Question: What type of tax is indicated in the document, personal property or real estate?
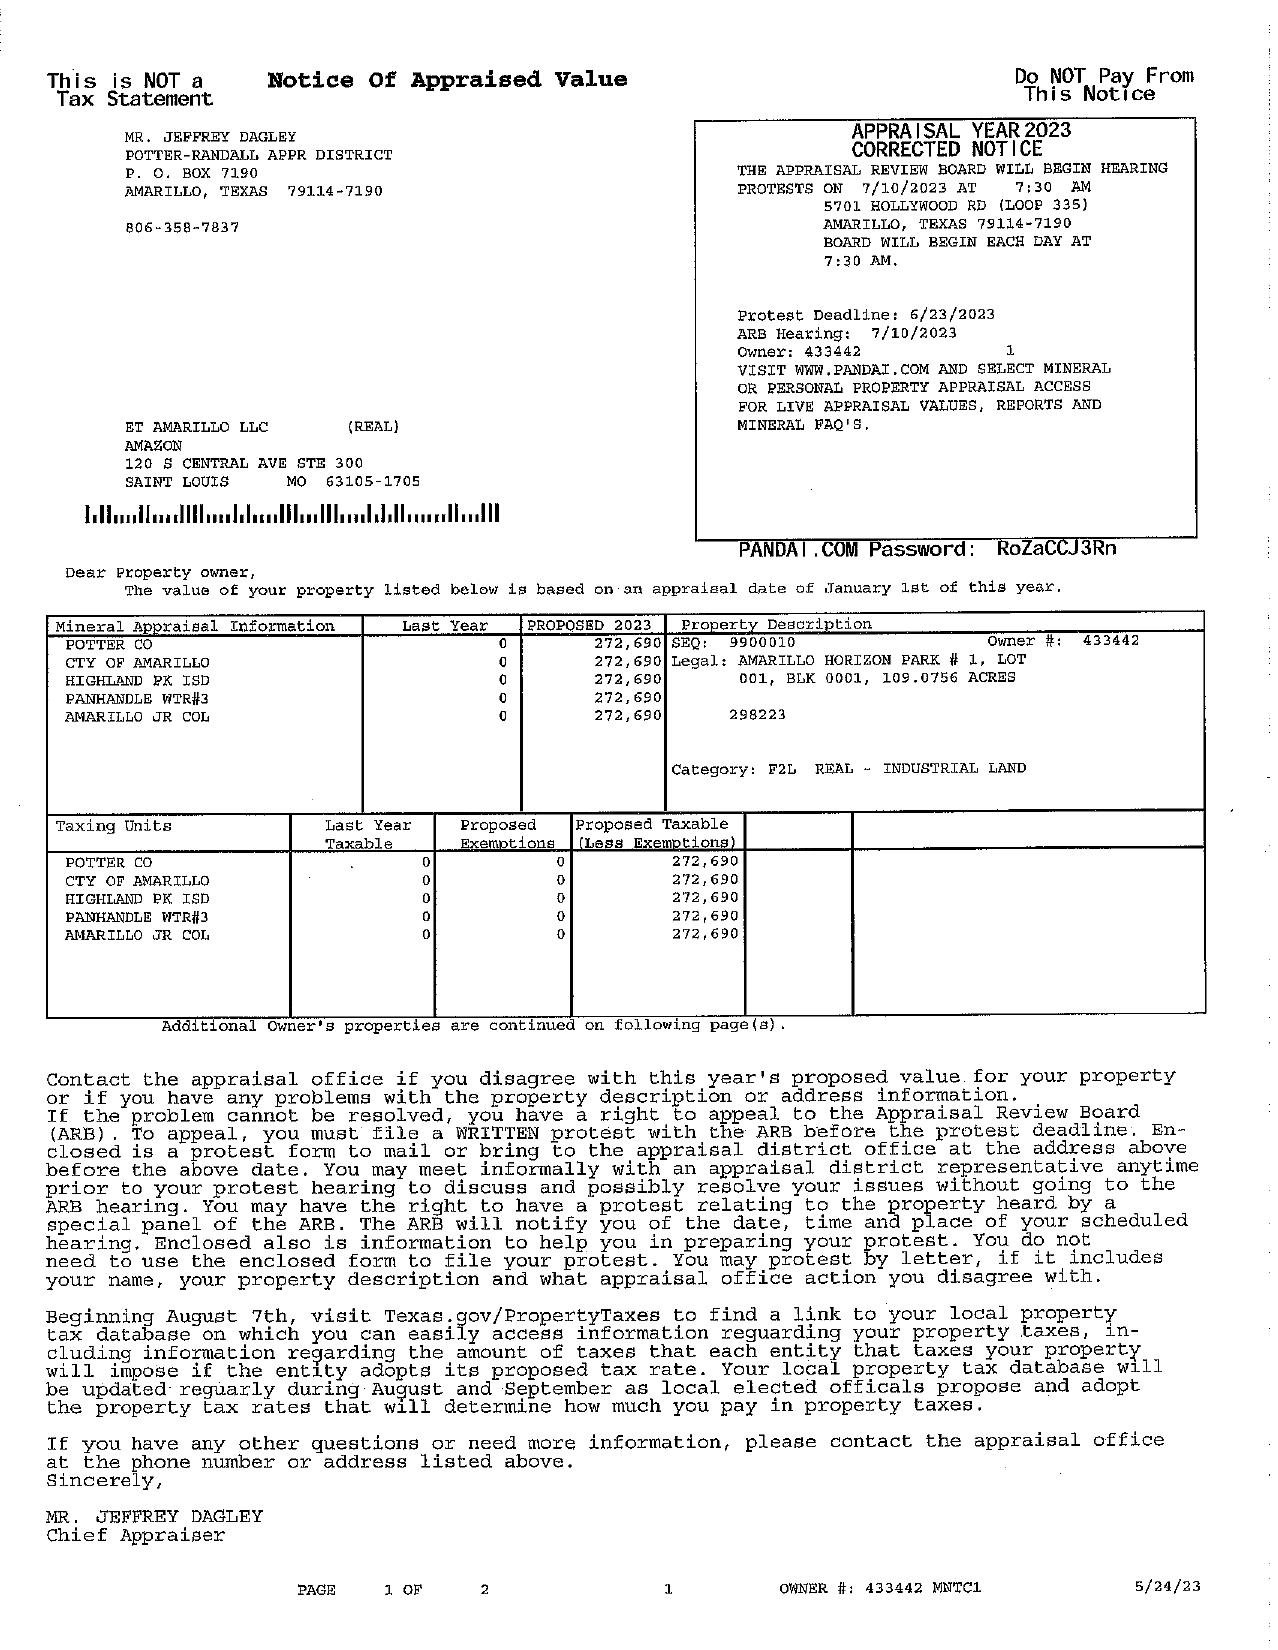
Answer: "REAL - INDUSTRIAL LAND"